Question: Explain the disease:
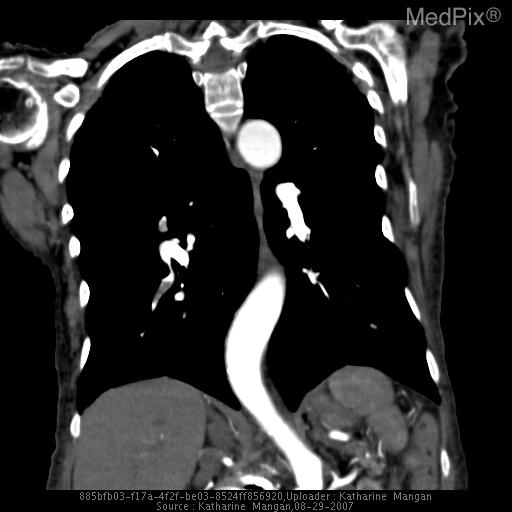
Answer: The disease is discussed as: Pulmonary Embolism:

Clinical presentation for pulmonary embolism is variable and symptoms/signs are overall nonspecific. Symptoms include dyspnea, pleuritic chest pain, tachypnea, tachycardia, hemoptysis, cough.

EKG, pO2, A-a gradient abnormalities are also nonspecific. D-dimer (if negative) is useful in low clinical probability patients to exclude PE. A positive D-dimer is nonspecific and has many causes (surgery, pregnancy, cancer, etc).

CXR can be normal in setting of PE. Abnormalities, however, are common and include atelectasis, parenchymal infiltrate, pleural effusion, or diaphragm elevation. Westermark’s sign (oligemia) and Hamptom’s hump (infarct) are uncommonly seen. In addition, a CXR can exclude other potential etiologies of patient's symptoms: like pneumonia, pneumothorax, CHF or rib fracture. Also, it is essential for correlation to the V/Q scan.

Risk factors for pulmonary embolism include: recent surgery or prolonged immobilization, cancer, pelvis/lower extremity trauma or surgery, pregnancy, estrogens, coagulopathy, others.

With improvement in technology, CT angiography is now the standard evaluation tool for the diagnosis of pulmonary embolism. However, to date Ventilation/Perfusion scintigraphy still has a role in the evaluation of PE. (although it has been limited by advances/improvements of CT angiography)